Question: What do the imaging results show?
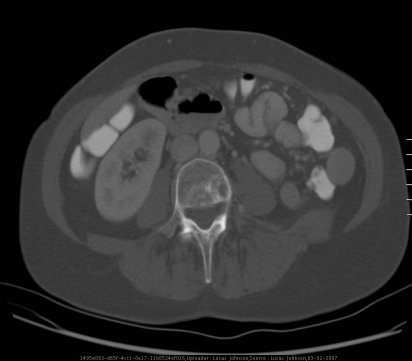
Answer: The imaging shows Multiple liver lesions replacing approximately 80% of liver volume. Multiple lesions of brain parenchyma in bilateral parietooccipital regions with diffuse enhancement of overlying skull and dura. CT Spine with contrast demonstrating involvement of the L4 vertebral body.